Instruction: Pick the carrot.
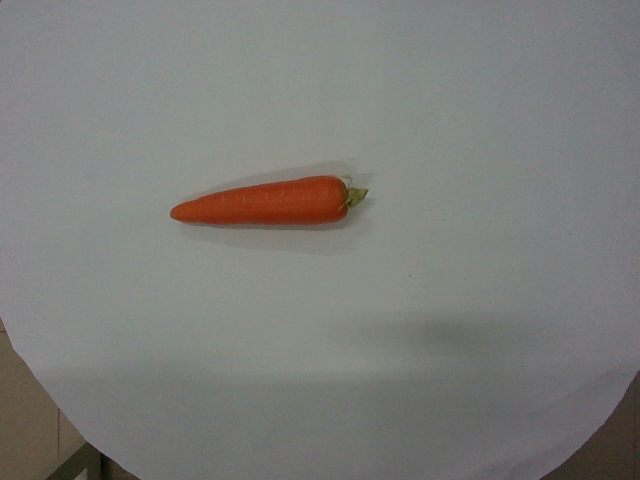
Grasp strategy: vertical